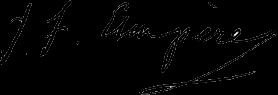
Signature of: jean jacques ampère